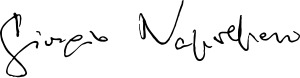
Signature of: giorgio napolitano